Patient: Male, age 30
A 30-year-old farmer with 20 pack-years of smoking history presented to the emergency department with shortness of breath, reduced effort tolerance, and pleuritic chest pain for three months. There were no other associated symptoms. There was no exposure to pulmonary tuberculosis or other infections.
On examination, he was cachectic with a body mass index (BMI) of 19. His pulse rate was 88 bpm, respiratory rate was 20 breaths per minute, and pulse oxymetry was 88% under room air. He was normotensive and afebrile. There was no peripheral or central cyanosis and no finger clubbing. On respiratory examination, the trachea was central, and there were hyper-resonant notes on percussion of both lung fields. There were reduced breath sounds and vocal resonance over the middle and upper zones bilaterally. The rest of the physical examinations were unremarkable.
His blood investigations revealed normal white cell count, C-reactive protein, and erythrocyte sedimentation rate. His arterial blood gas showed type 1 respiratory failure. Investigations for secondary causes of bullous disease were negative for hepatitis B, hepatitis C and human immunodeficiency virus (HIV). Serologic testing for connective tissue disease, including the anti-nuclear antibody (ANA) and extractable nuclear antibodies (ENA), were also negative. The serum Alpha-1 antitrypsin level was within the normal range (1.66g/L; N: 0.9-2.0 g/L).
On the initial chest radiograph, there was an absence of lung markings of both middle and upper zones (Fig. 1). A diagnosis of bilateral pneumothorax was made, and two 17-gauge chest drains were inserted. Despite the bilateral chest drain insertion, the patient remained breathless, and there was no clinical improvement. The repeat chest radiograph did not show lung re-expansion. An urgent HRCT thorax revealed bilateral giant bullae of the upper and lower lobes, compressing the lung parenchyma inferiorly. The chest tubes were abutting the pleura's parietal wall without puncturing the bulla (Fig. 2).
We referred this case to the cardiothoracic team, and the patient subsequently underwent bilateral video-assisted thoracoscopic surgery (VATS) and bullectomy with bilateral pleurodesis (Fig. 3). Post-operatively, the patient showed a significant clinical improvement with partial lung re-expansion. He was discharged home with bilateral portable one-way valve chest drainage (Pneumostat). He also underwent intensive outpatient chest physiotherapy. Upon clinic follow-up, the patient showed significant recovery, and the serial chest radiographs revealed marked improvement of lung expansion. The chest drain was removed after two weeks.
Keywords: bullectomy, chronic obstructive airway disease, giant emphysematous bullae, pneumothorax, video-assisted thoracoscopic surgery
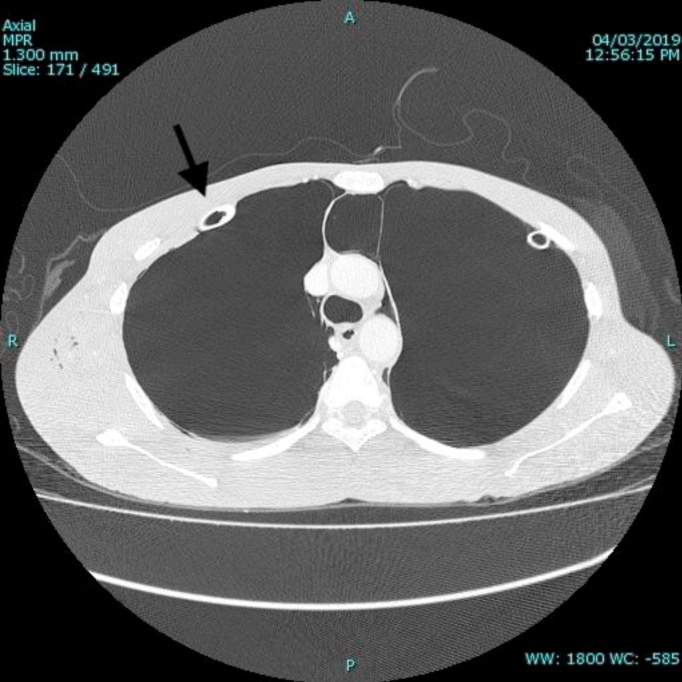
Image caption: CT Thorax in axial view shows the tip of the right chest tube (arrow) is at the anterior wall of the right giant bullae. It is located in between the parietal and visceral wall of the pleura without puncturing the bullae.